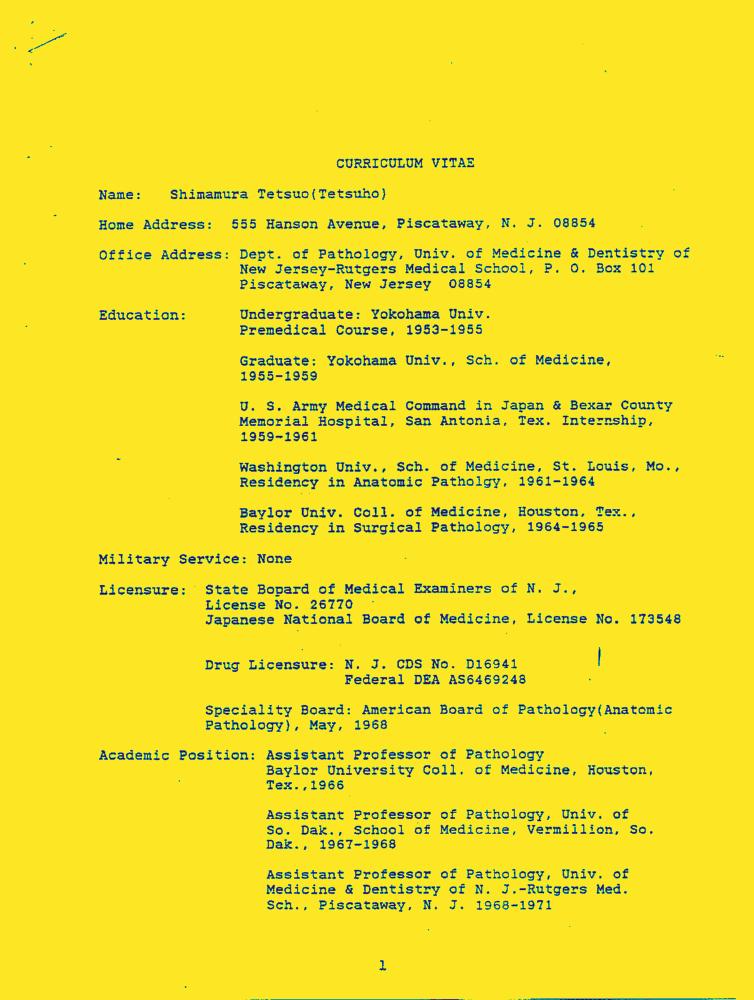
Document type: Resume-Doc